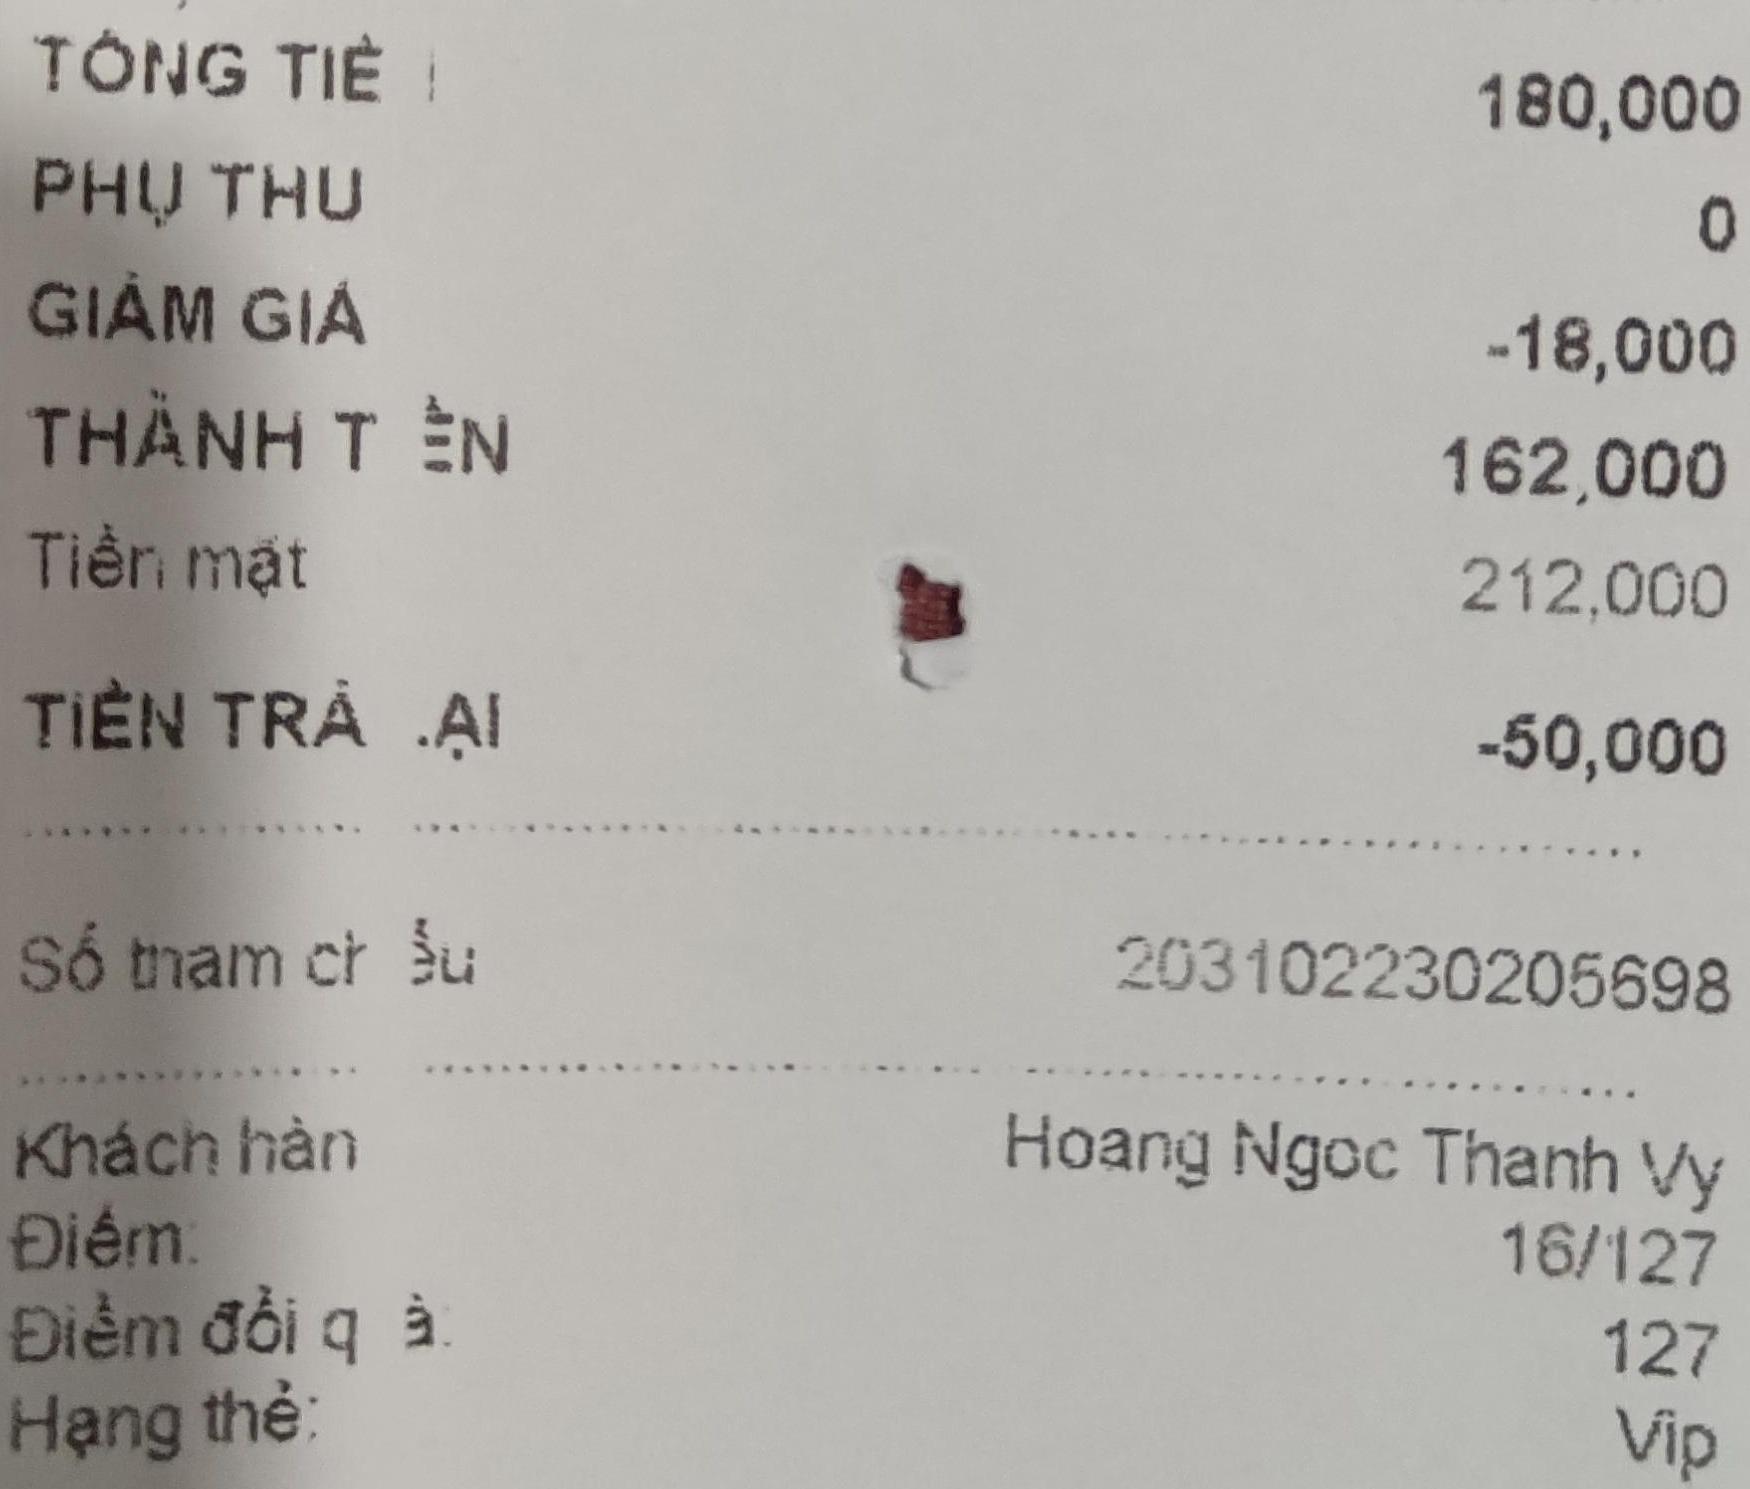
TỔNG TIỀN 180,000
PHỤ THU 0
GIẢM GIÁ -18,000
THÀNH TIỀN 162,000
Tiền mặt 212,000
TIỀN TRẢ LẠI -50,000

Số tham chiếu 203102230205698

Khách hàng Hoang Ngoc Thanh Vy
Điểm 16/127
Điểm đổi quà 127
Hạng thẻ: Vip